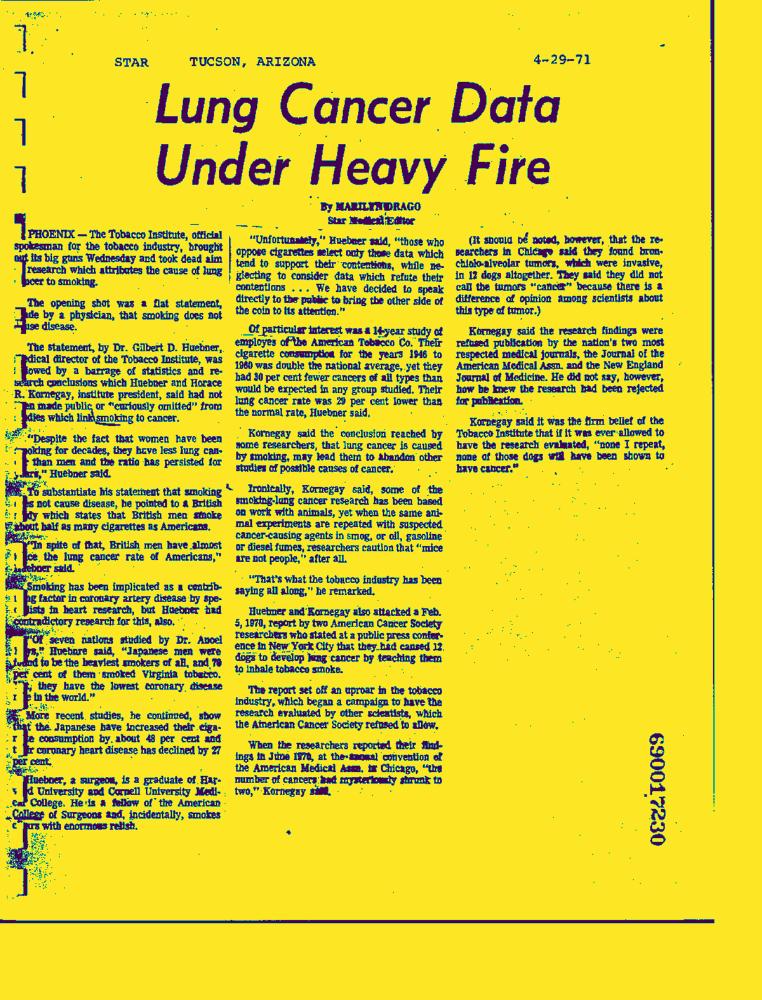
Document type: News-Article